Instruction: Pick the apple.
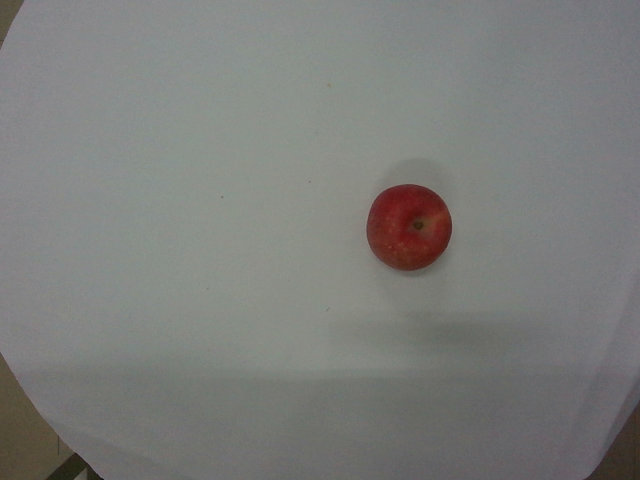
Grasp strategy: vertical